Identify and extract the amount in words, amount in numbers, payee name, cheque date, and bank name from the image.
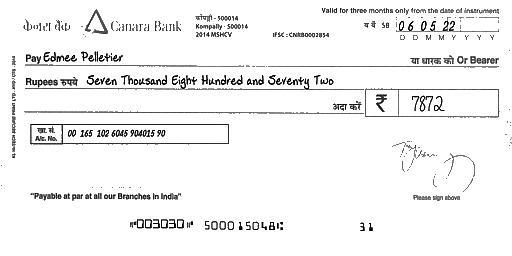
amt_in_words: Seven Thousand Eight Hundred and Seventy Two
amt_in_figures: 7872
payee_name: Edmee Pelletier
bank_name: Canara Bank
cheque_date: 06/05/22